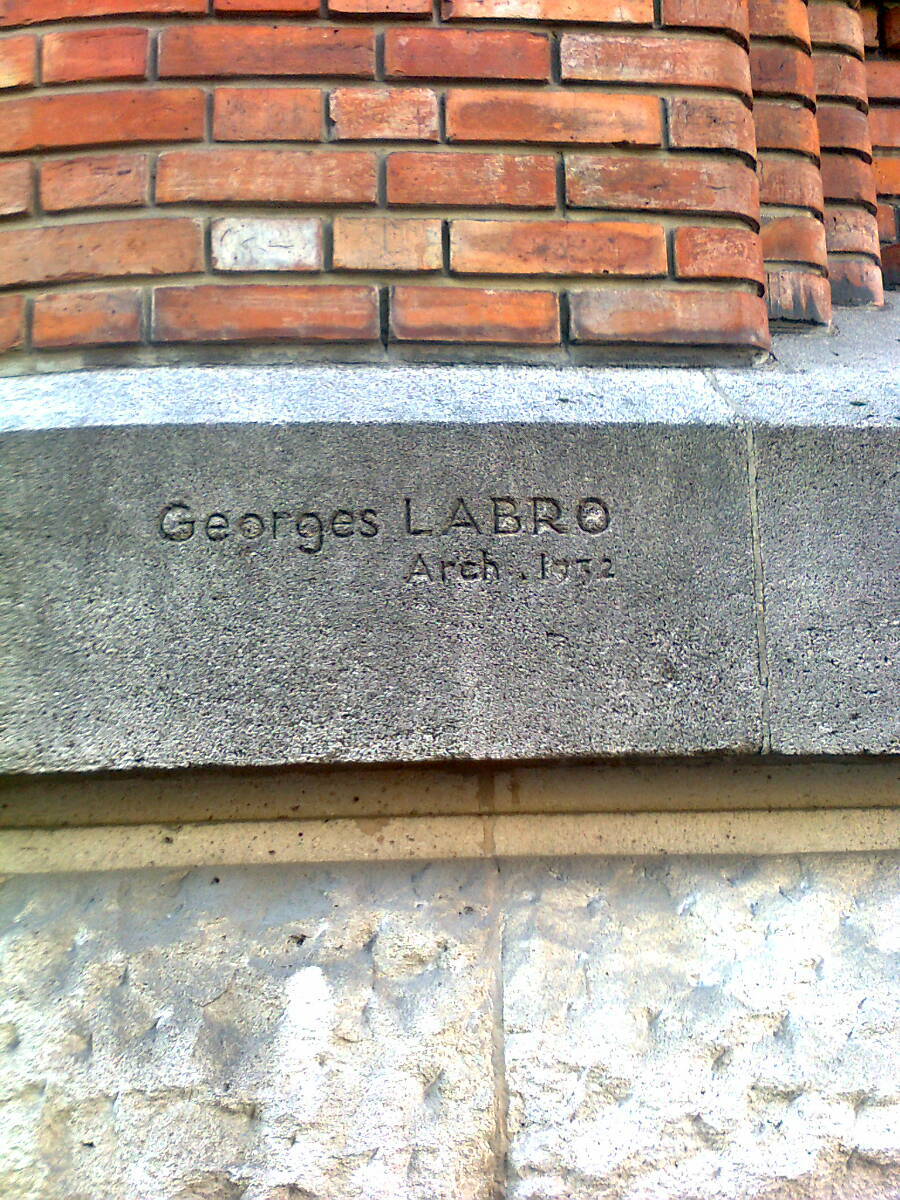
Signature of: georges labro